Question: What is the potential diagnosis?
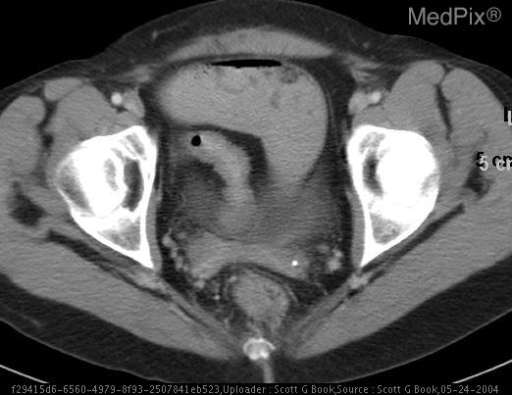
Answer: The possible diagnosis includes Crohn's disease, Ulcerative colitis with backwash ileitis, malignancy, adhesions, radiation fibrosis, infection..